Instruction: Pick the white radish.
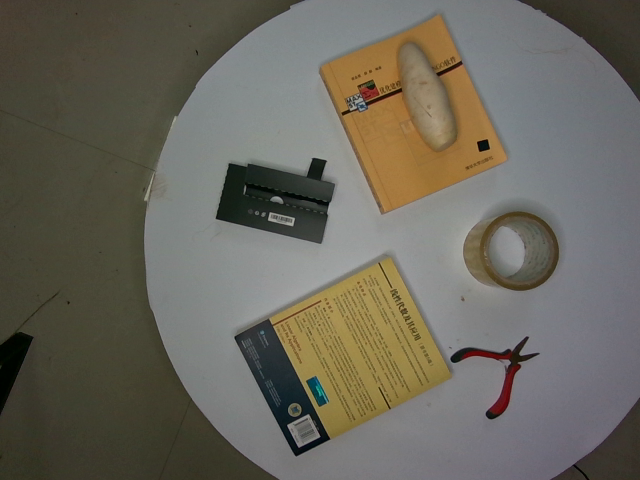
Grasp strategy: vertical